Question: What is the potential diagnosis?
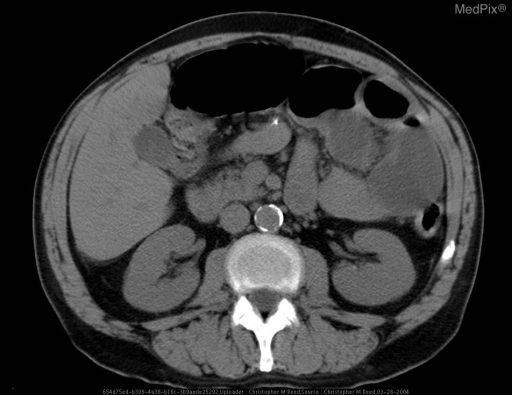
Answer: The possible diagnosis includes Small Bowel Volvulus.